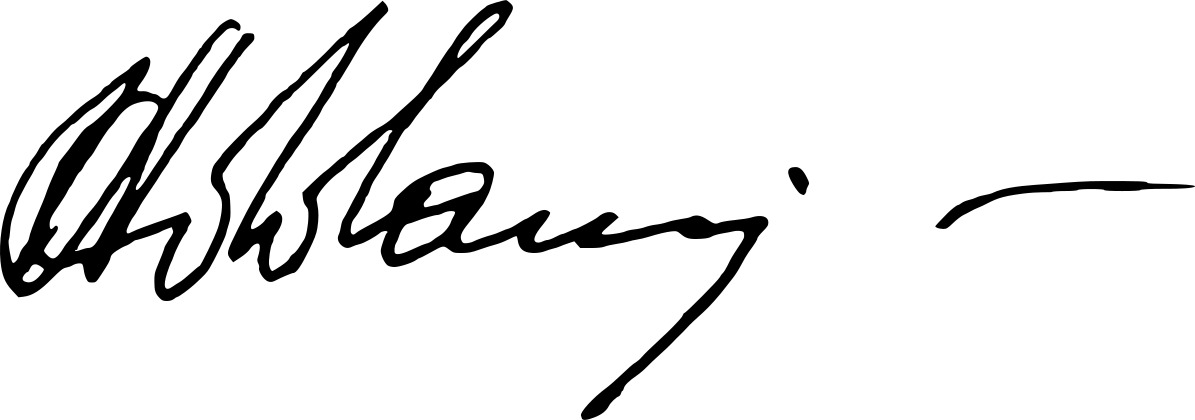
Signature of: usman rassukhanov